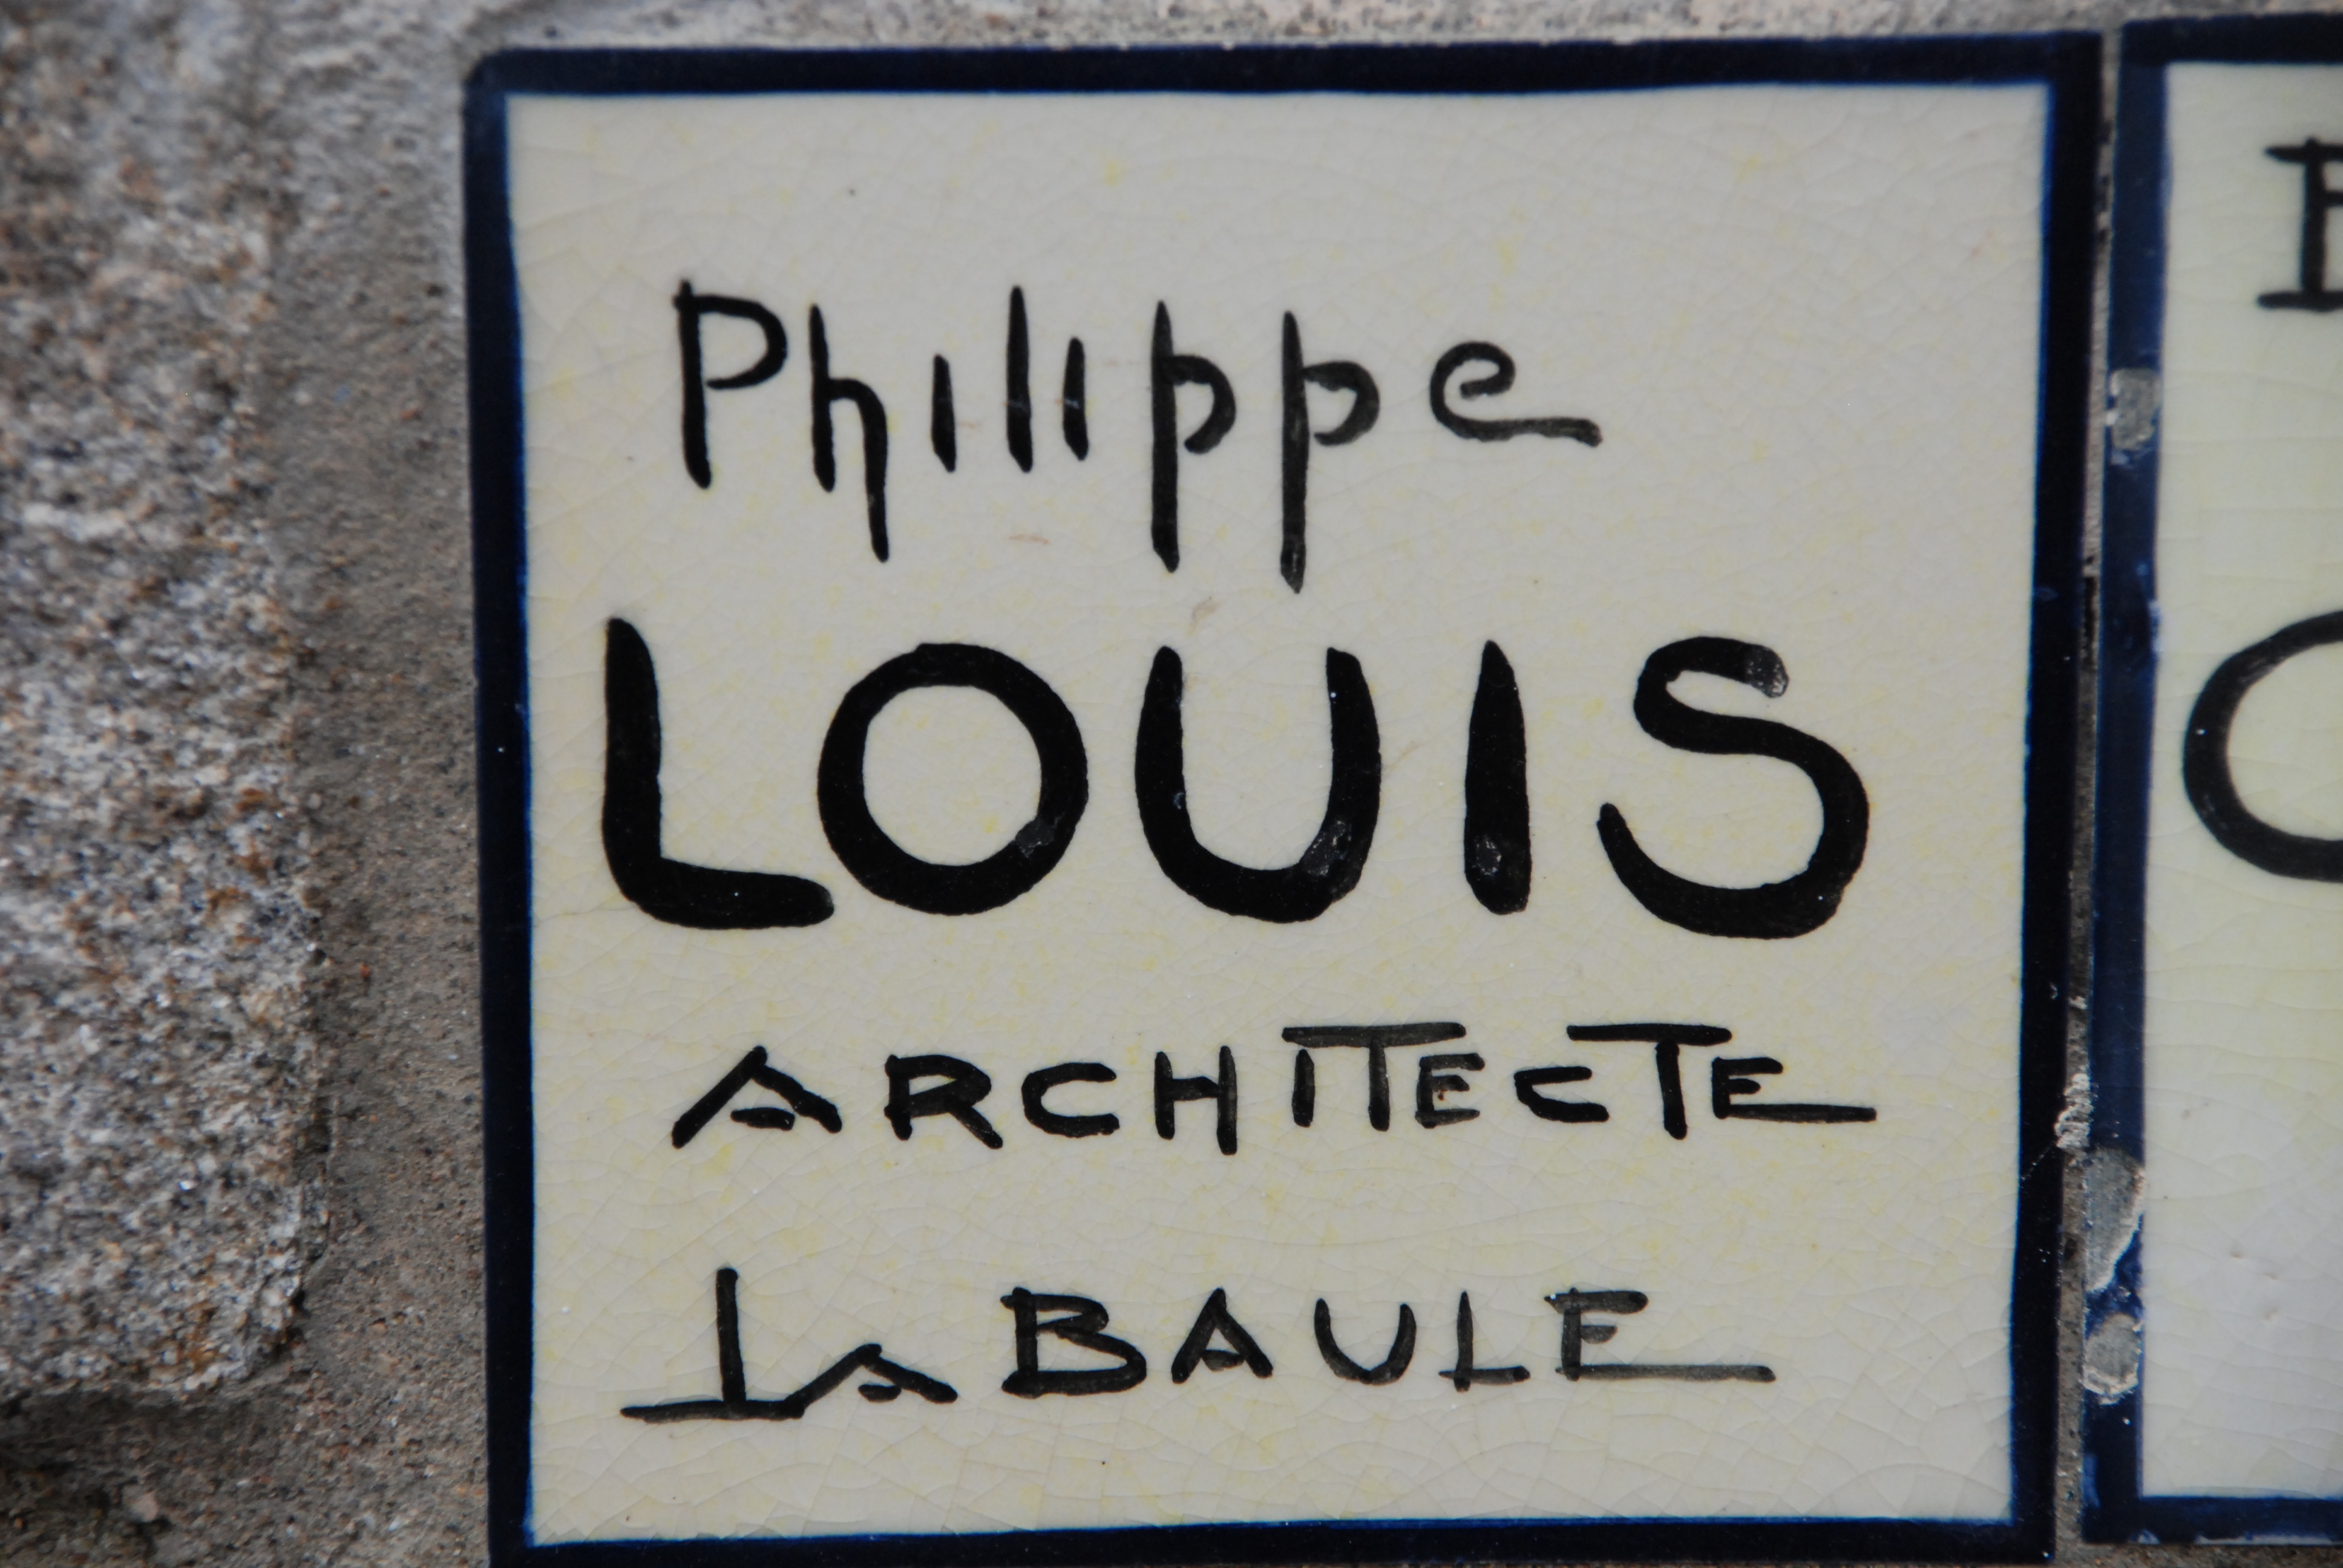
Signature of: philippe louis